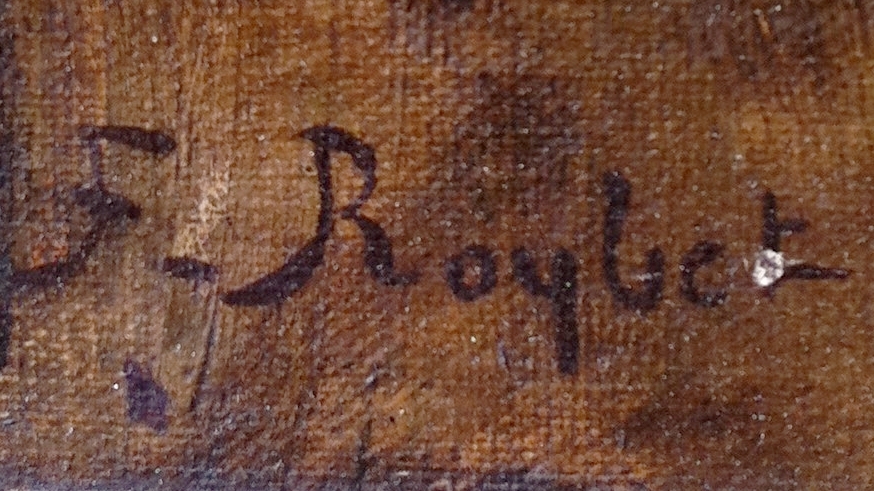
Signature of: ferdinand roybet